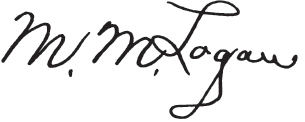
Signature of: m m logan